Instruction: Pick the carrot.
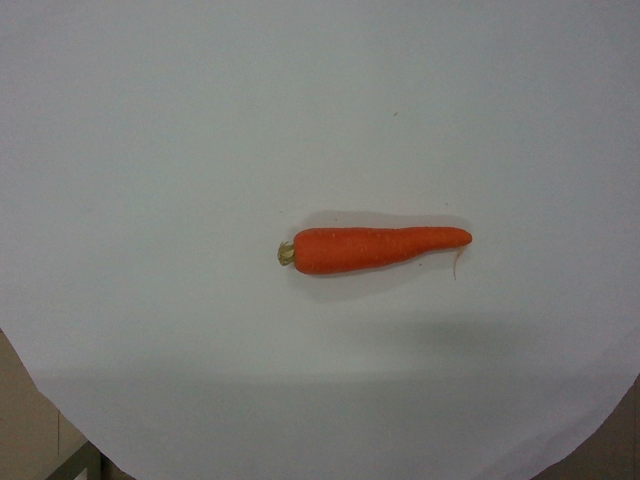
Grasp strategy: vertical